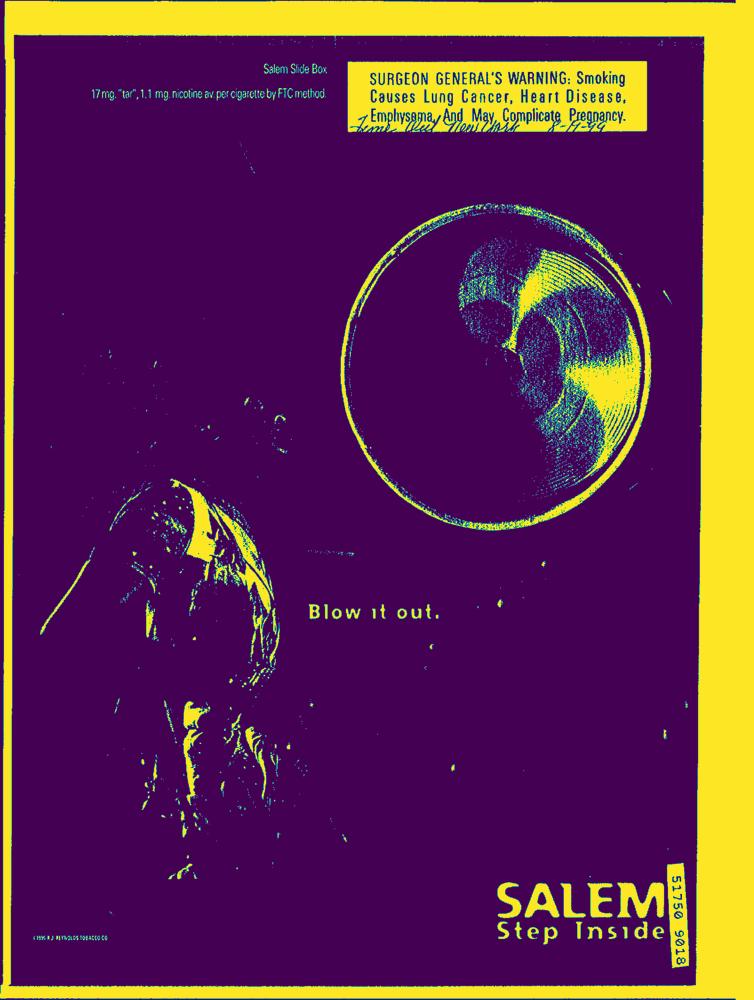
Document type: AD